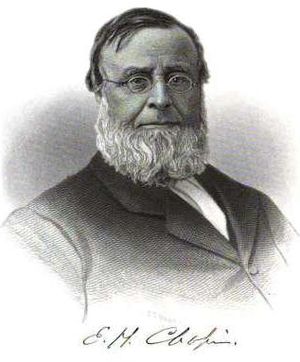
English: Edwin Hubbel Chapin, 19th century Unitarian Universalist preacher.